Question: How is the history relevant to the case?
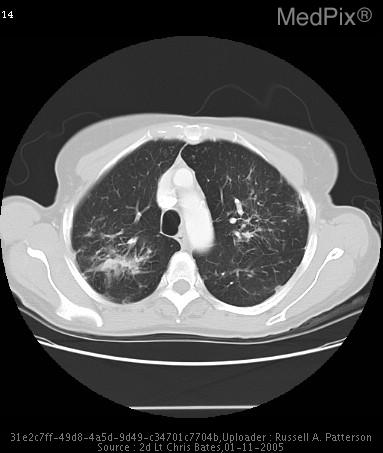
Answer: The patient's history of History (can include gestational age, or age in days, weeks, months):
70 y/o female for follow up CT scan to monitor for any pulmonary changes due to a recent 15lb weight loss, otherwise asymptomatic. is key in understanding the case.